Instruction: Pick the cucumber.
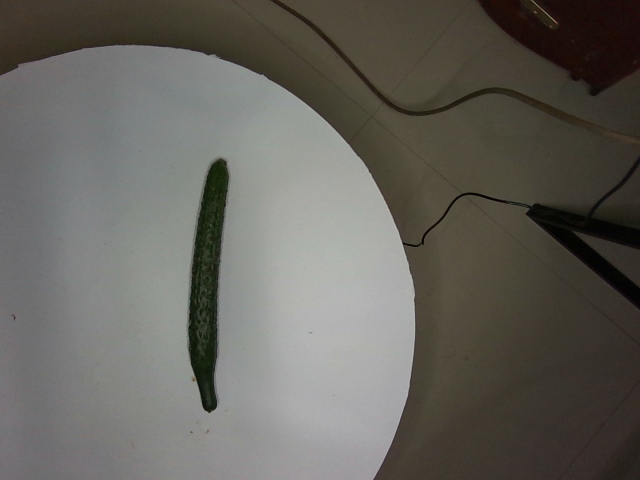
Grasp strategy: vertical